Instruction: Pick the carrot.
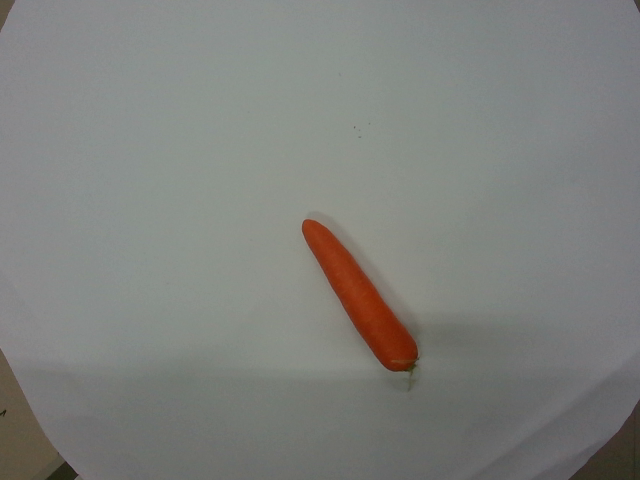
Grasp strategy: vertical